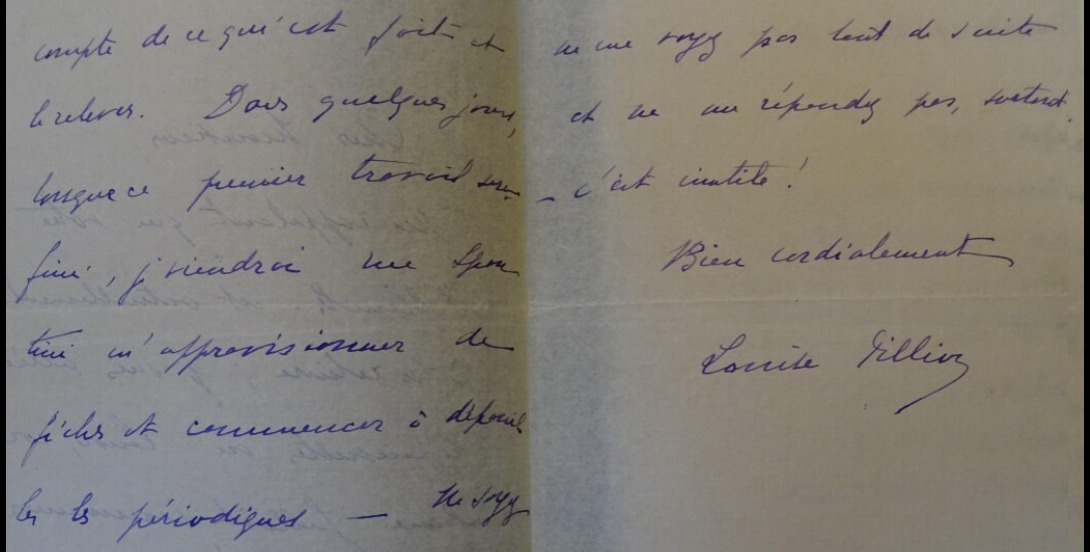
Signature of: louise lefrançois pillion